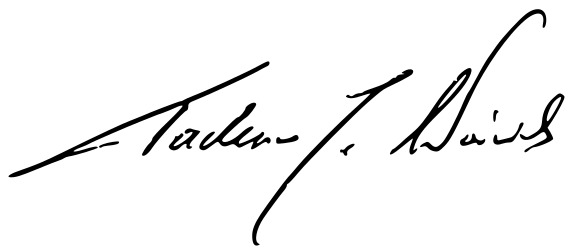
Signature of: tadeusz woźniak